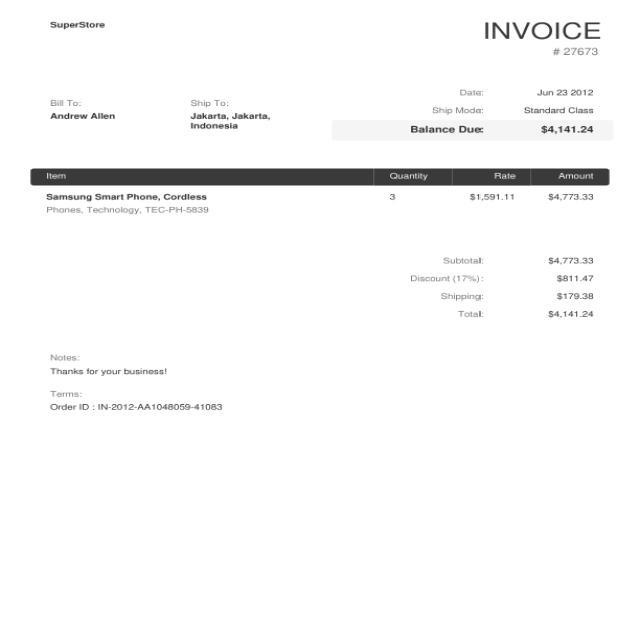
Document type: Invoice